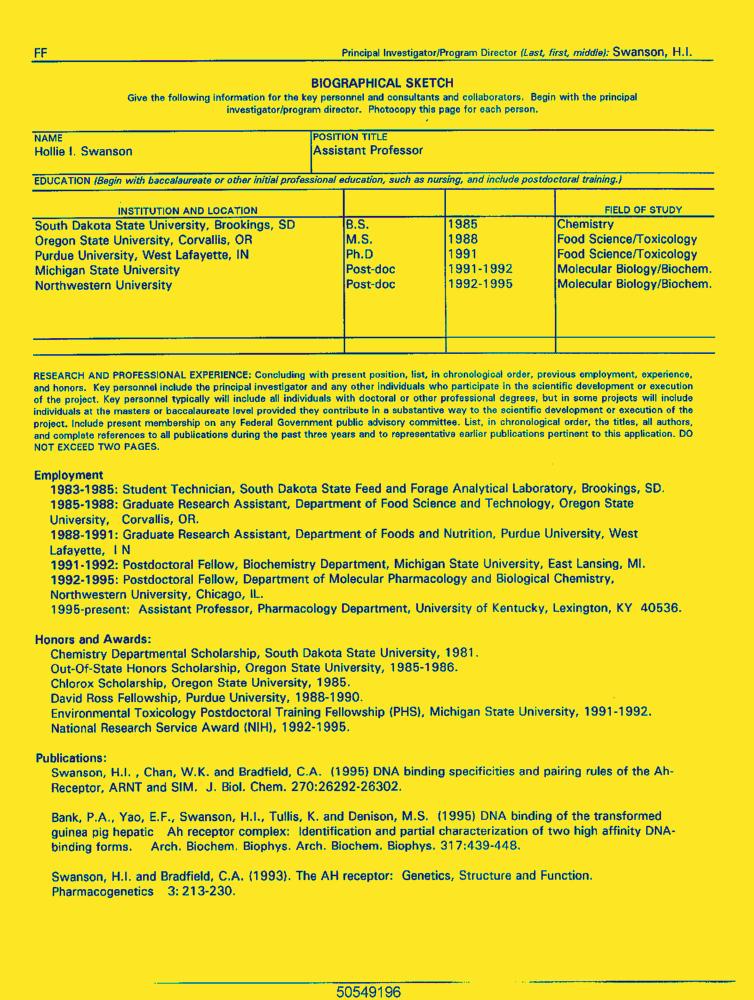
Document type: Resume-Doc